Question: In what way does the history help explain the case?
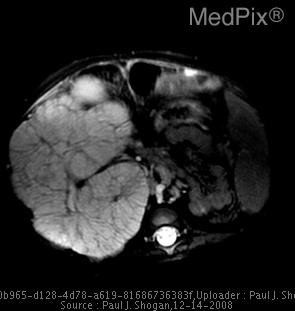
Answer: The patient's history of 2 day old male with abdominal distention. is key in understanding the case.